Question: What is the estimated tax bill amount according to the document?
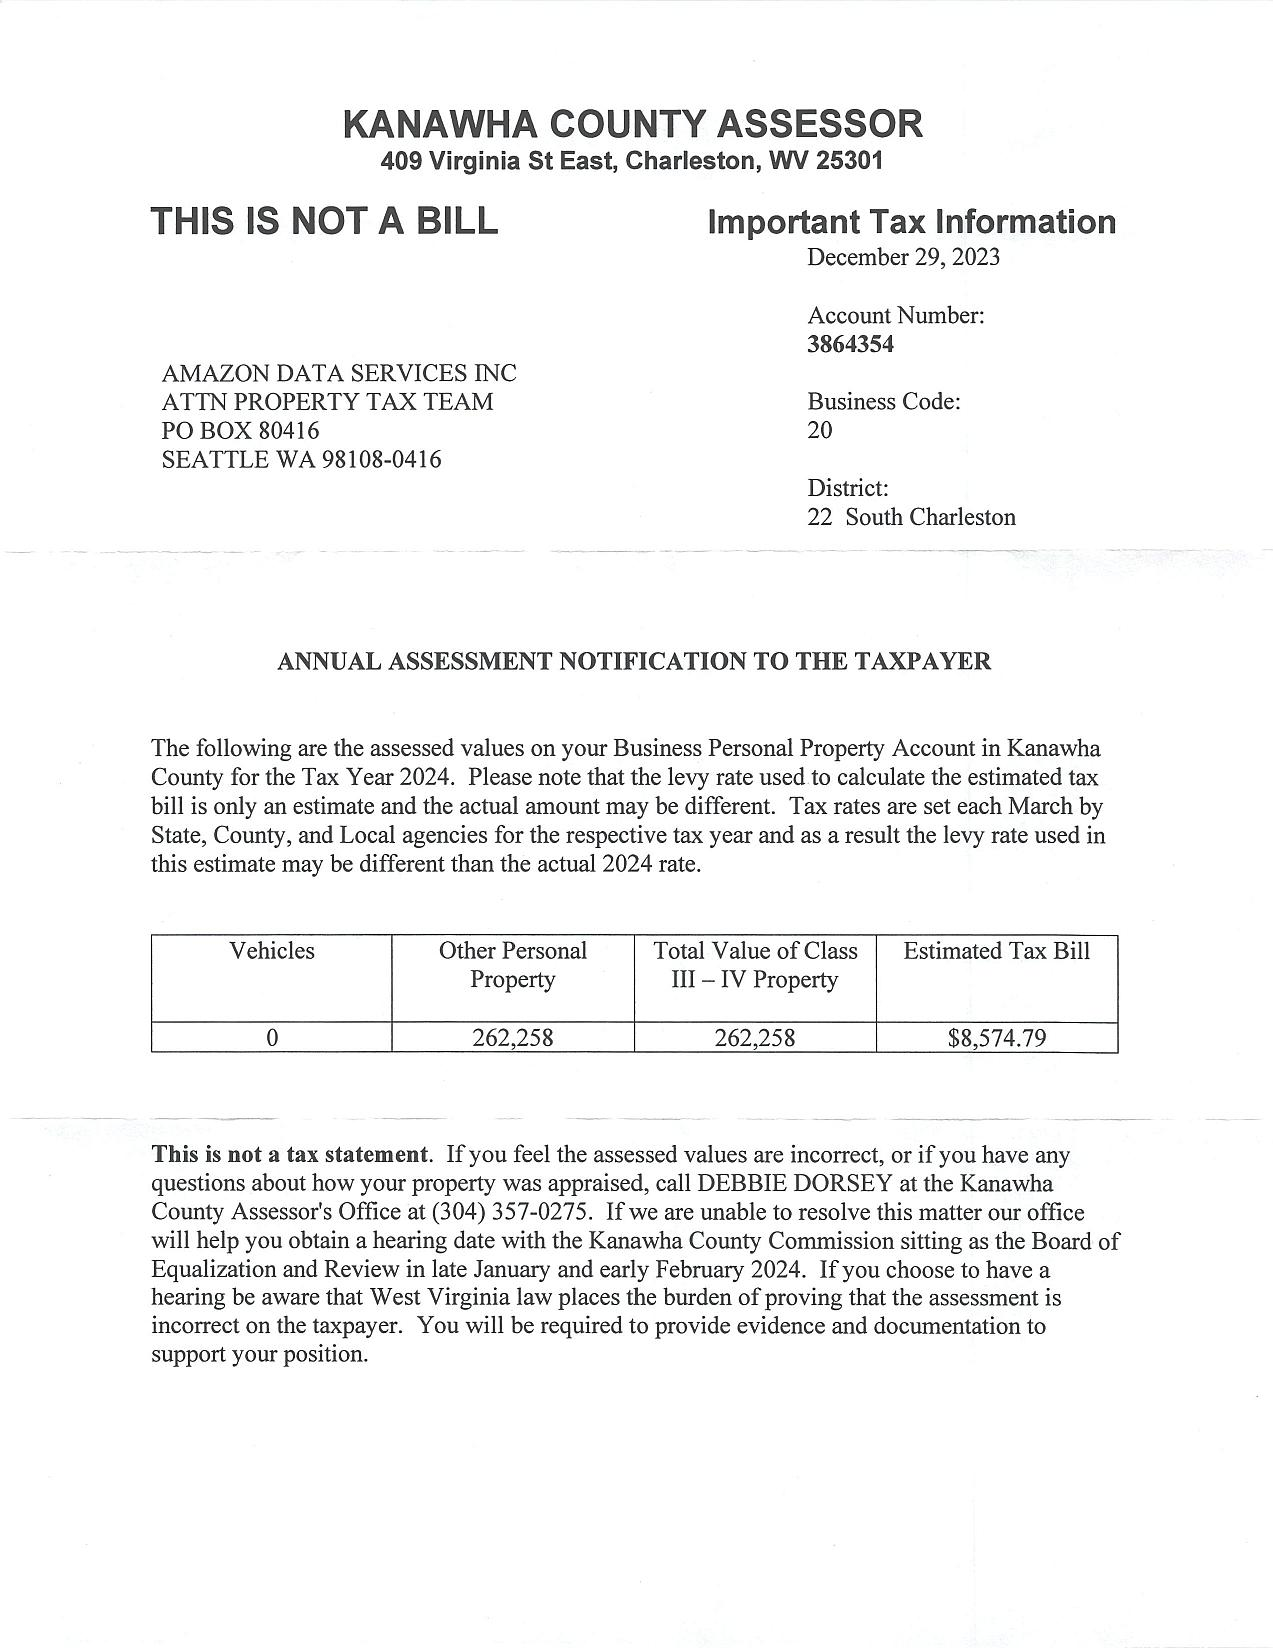
Answer: "8,574.79"